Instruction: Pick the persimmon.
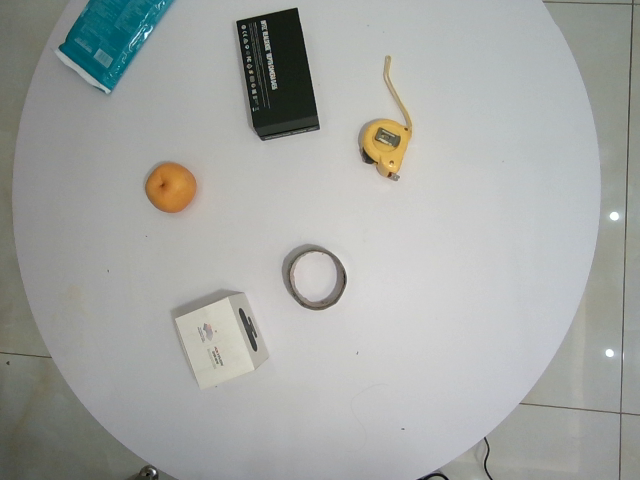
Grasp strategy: vertical